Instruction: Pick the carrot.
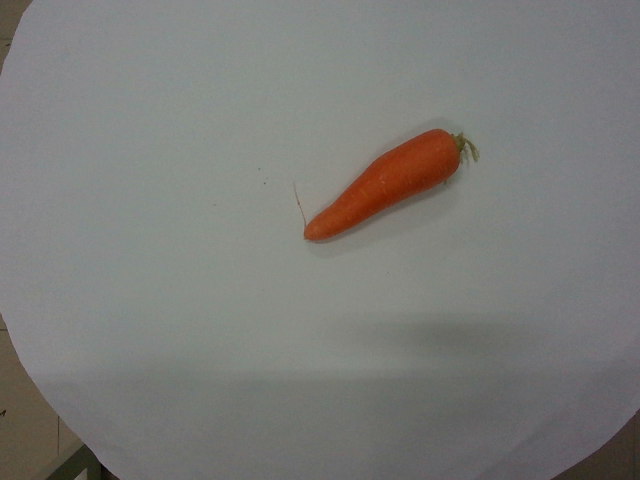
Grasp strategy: vertical